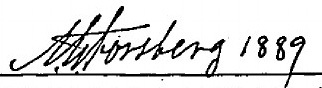
Signature of: anders gustaf forsberg